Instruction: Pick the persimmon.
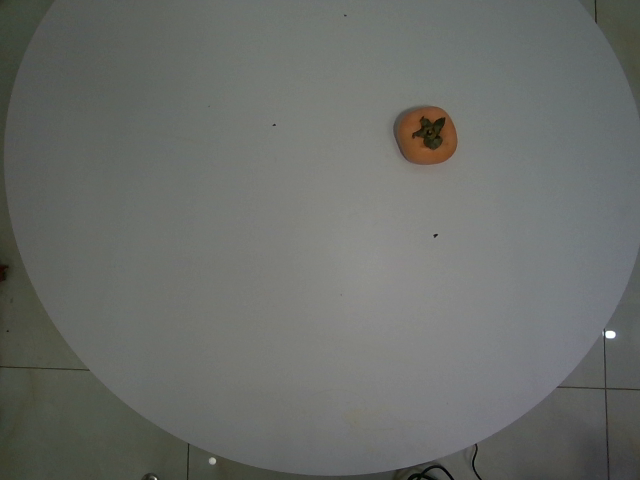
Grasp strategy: vertical